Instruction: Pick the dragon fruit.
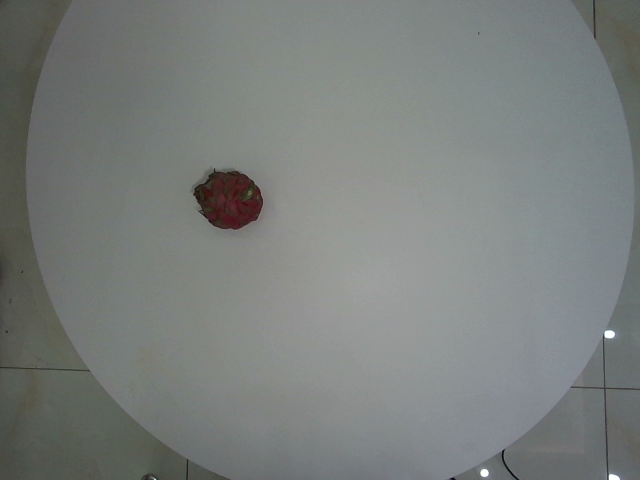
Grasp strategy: vertical